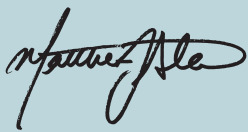
Signature of: matt slater